Question: What is the suspected problem?
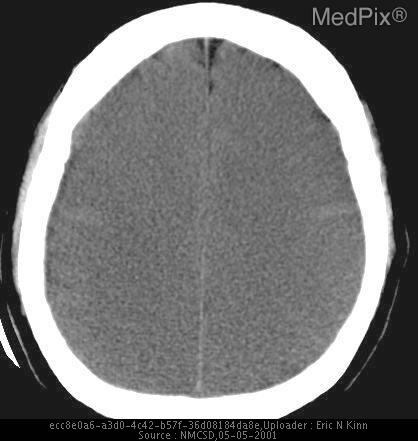
Answer: The findings suggest Noncontrast CT images demonstrate effacement of the the sulci. There is diffuse graying of the cerebral hemispheres with blurring and loss of normal gray-white differentiation and interface.  The ventricles are small. Note that the cerebellum and brainstem are well preserved and have a normal appearance.
Also note pansinusitis with air-fluid level in sphenoids.. The gray matter blend imperceptively into the white matter - loss of gray-white discrimiation.  Also notice that the lateral borders of both ventricles are displaced medially - a sign of central herniation as the brain begins to "funnel" through the central opening in the tentorium.. The patient might have a history of 35 year old man presented to the emergency department with complaints of epigastric pain. He is diaphoretic, but otherwise appears in good health.  During initial ER presentation patient became pulseless and was resuscitated for one hour, until a stable rhythm was established..